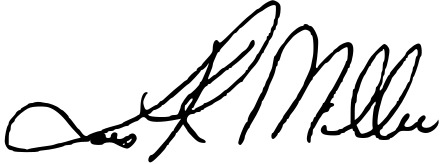
Signature of: lois k miller